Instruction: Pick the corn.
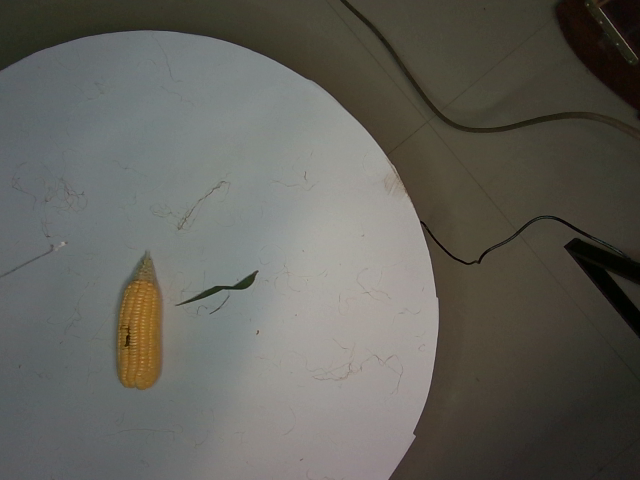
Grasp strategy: vertical